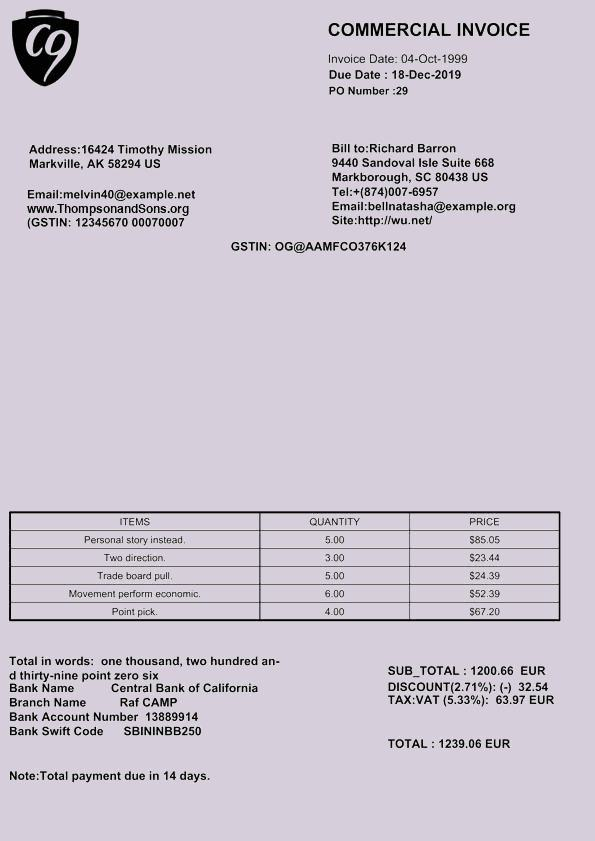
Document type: Invoice